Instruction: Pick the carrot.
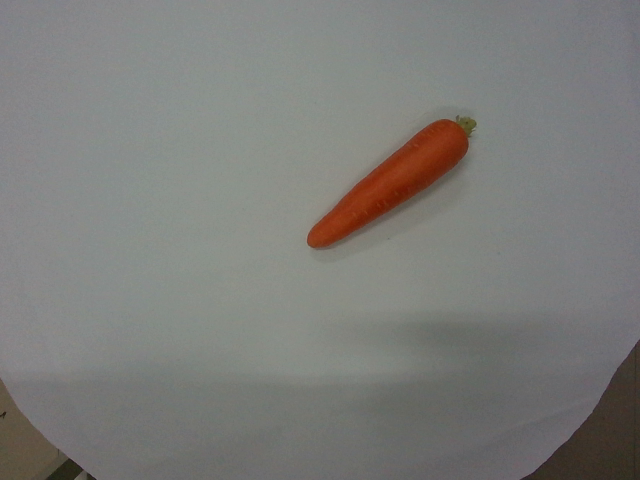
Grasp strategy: vertical